Question: Talk about the condition:
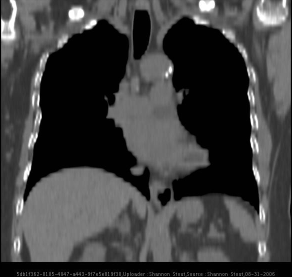
Answer: The disease is discussed as: In the United States and Canada, a large proportion of adults undergoing upper gastrointestinal barium radiographs are found to have a small hiatal hernia. About 90% to 95% of hiatal hernias found by radiograph are sliding hernias, and the rest are paraesophageal or mixed.  Most sliding hiatal hernias are small and of little clinical significance. Patients with symptomatic paraesophageal hernias are most often middle-aged to elderly.  Many patients with small, simple sliding hiatal hernias are asymptomatic. The main clinical significance of the sliding hiatal hernia is its contribution to gastroesophageal reflux . In addition to heartburn and regurgitation, patients with large sliding hiatal hernias may complain of dysphagia or discomfort in the chest or upper abdomen. In a prospective, population-based study the risk of iron-deficiency anemia was found to be increased  in adults with hiatal hernia. On chest radiograph a hiatal hernia may be noted as a soft tissue density in the retrocardiac area. Hiatal hernias are most often diagnosed on upper gastrointestinal barium radiographic studies. At endoscopy the gastroesophageal junction is noted to be proximal to the impression of the diaphragm. [1]

Patients with paraesophageal and mixed hiatal hernias are rarely completely asymptomatic if closely questioned. About half of patients with paraesophageal hernias have gastroesophageal reflux. Other symptoms include dysphagia, chest pain, vague postprandial discomfort, and shortness of breath. A substantial number of patients have chronic gastrointestinal blood loss. If the hernia is complicated by gastric volvulus, acute abdominal pain and retching will occur, often progressing rapidly to a surgical emergency. A paraesophageal or mixed hiatal hernia may be seen on chest radiograph as an abnormal soft tissue density (often with a gas bubble) in the mediastinum. Upper gastrointestinal radiograph is the best diagnostic study. [1]

Hiatal hernias are occasionally complicated by volvulus. The stomach is normally fixed in position by ligamentous attachments to the duodenum, spleen, liver, and diaphragm. Laxity of these ligaments, elevation of the left hemidiaphragm, adhesions, gastric tumor, or masses in adjacent organs may predispose to volvulus. In about one third of cases the volvulus occurs below the diaphragm. In the other two thirds of cases volvulus occurs above the diaphragm in association with a diaphragmatic hernia. Sliding hiatal hernias are not associated with gastric volvulus.  Gastric volvulus may be mesenteroaxial or organoaxial. In about 60% of cases gastric volvulus is organoaxial: the stomach twists along its long axis. This axis usually passes through the gastroesophageal and gastropyloric junctions. The antrum rotates anteriorly and superiorly, the fundus posteriorly and inferiorly, twisting the greater curvature at some point along its length. This type of volvulus is commonly associated with a diaphragmatic hernia. Organoaxial volvulus is usually an acute event. Vascular compromise and gastric infarction may occur. The other major type of gastric volvulus is mesenteroaxial, in which the stomach folds on its short axis running across from the lesser curvature to the greater curvature, and the antrum twists anteriorly and superiorly. [1]

Simple sliding hiatal hernias do not require treatment. Patients with symptomatic giant sliding hiatal hernias, paraesophageal, and mixed hernias should be offered surgery. Many experts suggest that surgery should be offered to patients with asymptomatic paraesophageal hernias, because about 30% of these patients will develop complications if left untreated. Many surgeons routinely perform a fundoplication on all repairs, both to prevent postoperative reflux esophagitis and to fix the stomach in the abdomen. Less commonly a gastrostomy is used to fix the stomach in position. Patients with sliding hiatal or paraesophageal hernias may have shortening of the esophagus. This makes it difficult to restore the gastroesophageal junction below the diaphragm without tension. In such cases an extra length of neoesophagus can be constructed from the proximal stomach (Colles-Nissen procedure). Paraesophageal and mixed hernias can be repaired through the chest or abdomen, with open or laparoscopic techniques. Compared with open repair, laparoscopic repair is associated with less blood loss, fewer overall complications, shorter hospital stay, and quicker return to normal activities. Long-term results are probably equal with either approach. Potential surgical complications include esophageal and gastric perforation, pneumothorax, and liver laceration. Potential long-term complications may include dysphagia if the wrap is too tight or gastroesophageal reflux if the fundoplication breaks down or migrates into the chest. Recurrence rates are about 10 [1]

1. Feldman: Sleisenger & Fordtran's Gastrointestinal and Liver Disease, 7th ed., Copyright © 2002 Elsevier: MD Consult Online Core Collection Textbook: pp 369-374